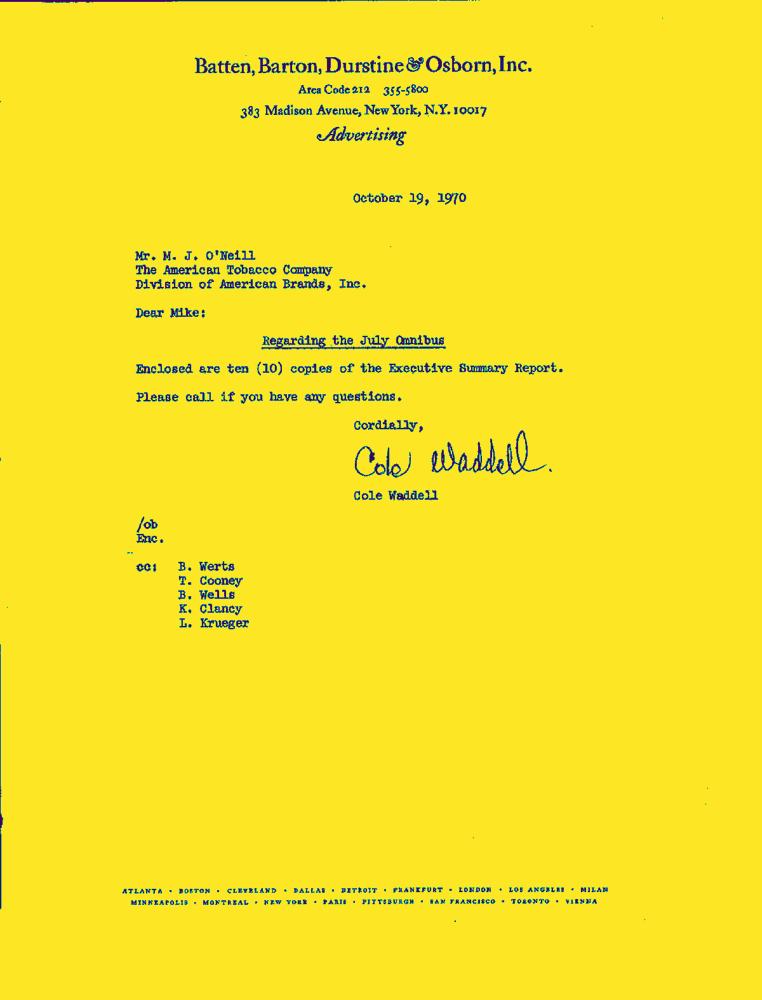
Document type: Letter-Doc